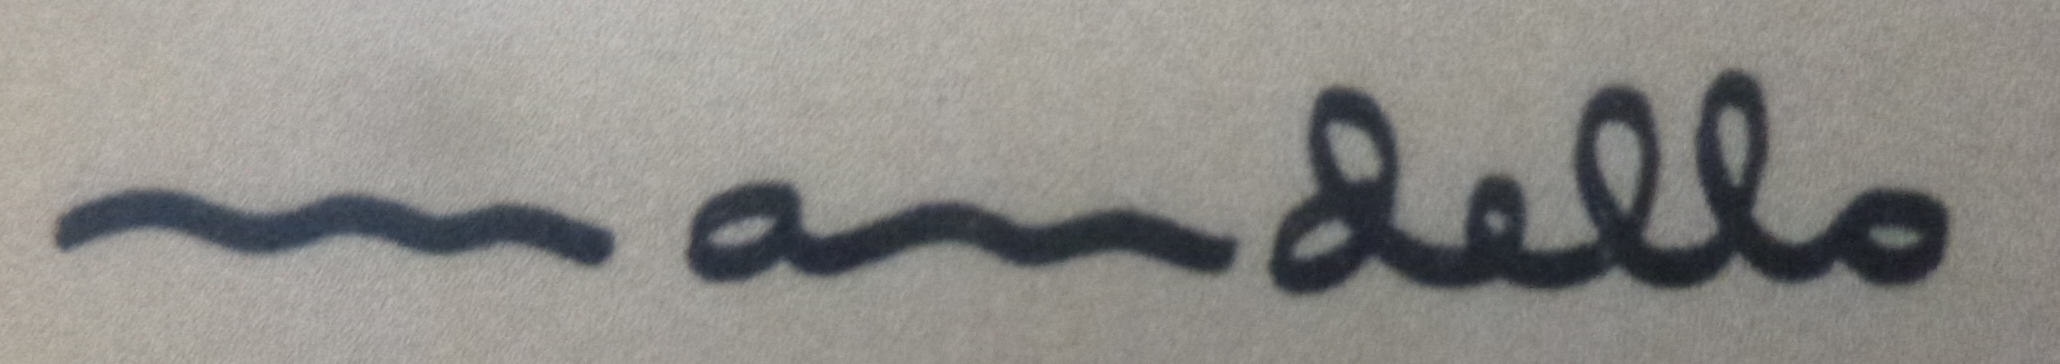
Signature of: jeanne mandello